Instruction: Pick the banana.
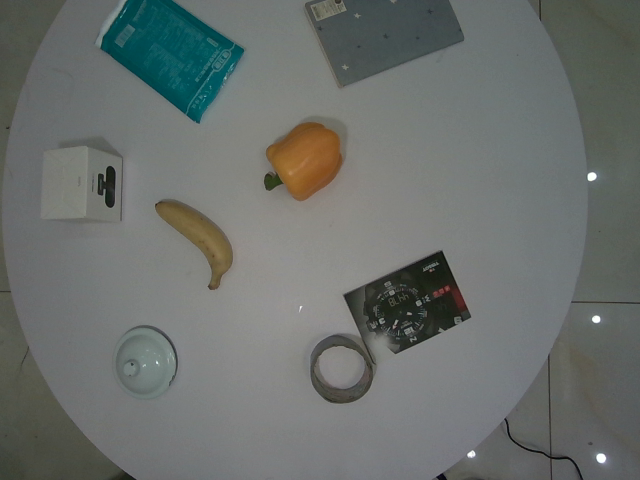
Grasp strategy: vertical